Question: What are the imaging findings?
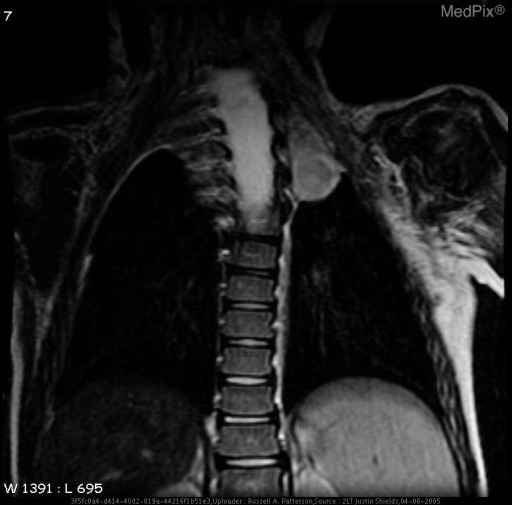
Answer: The imaging shows •  NF Spots in R posterior internal capsule.
•  L optic glioma.
•  Scoliosis with Severe Kyphosis of Cervical Spine.
•  Posterior Cervical fusion mass.
•  Dural ectasia.  Widened spinal canal.  Posterior vertebral body scalloping.
•  Syrinx.
•  Plexiform neurofibroma of L apex. Severe Kyphosis of Cervical Spine.  Postior Cervical fusion mass.  Dural ectasia.  Widened spinal canal.  Posterior vertebral body scalloping.   Syrinx.  Plexiform fibroma of L apex.  Scoliosis..